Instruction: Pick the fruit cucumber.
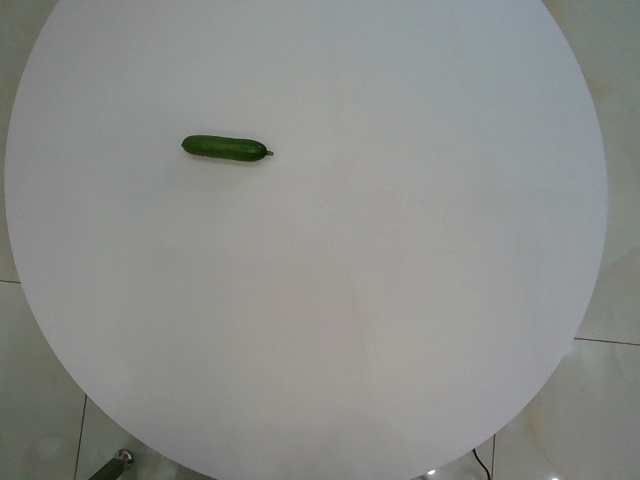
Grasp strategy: vertical